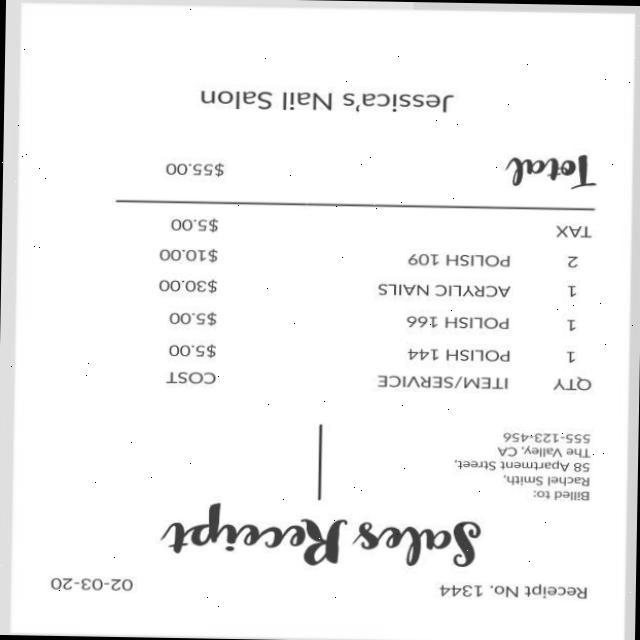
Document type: Invoice